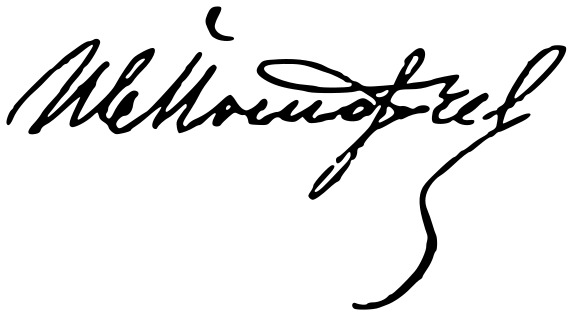
Signature of: q12280940